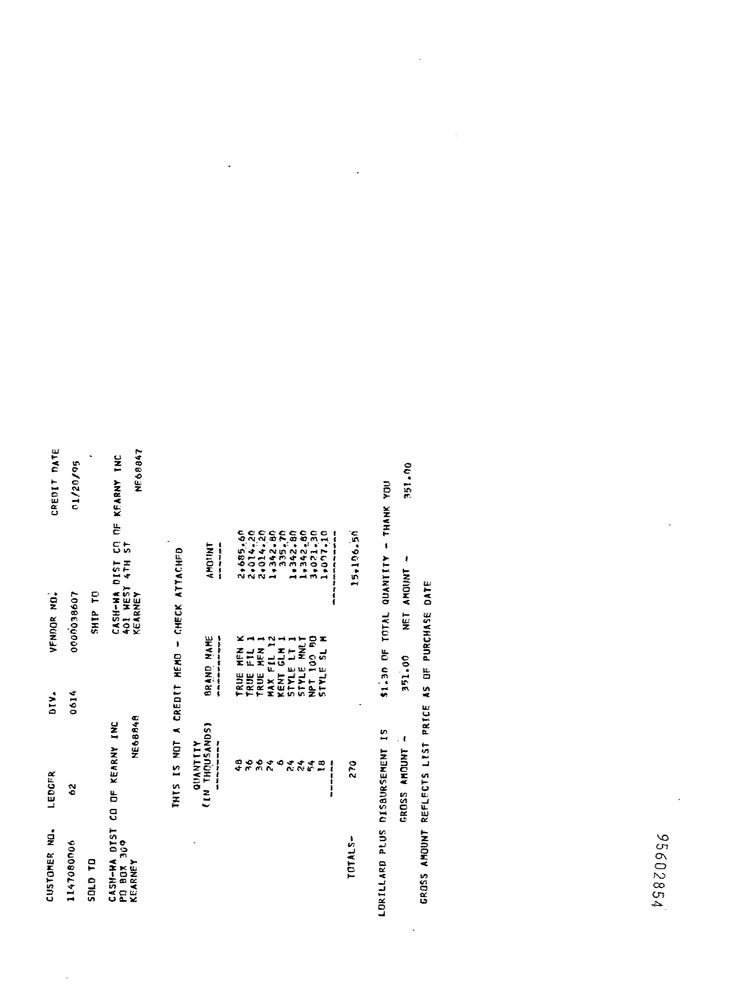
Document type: Invoice